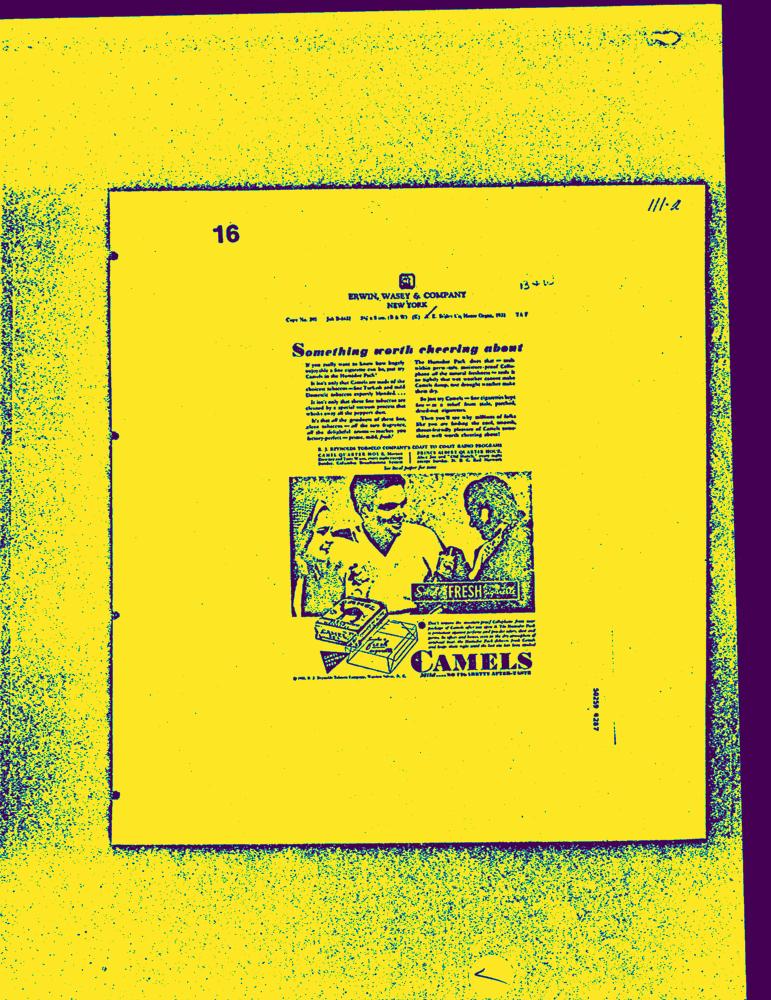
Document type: AD